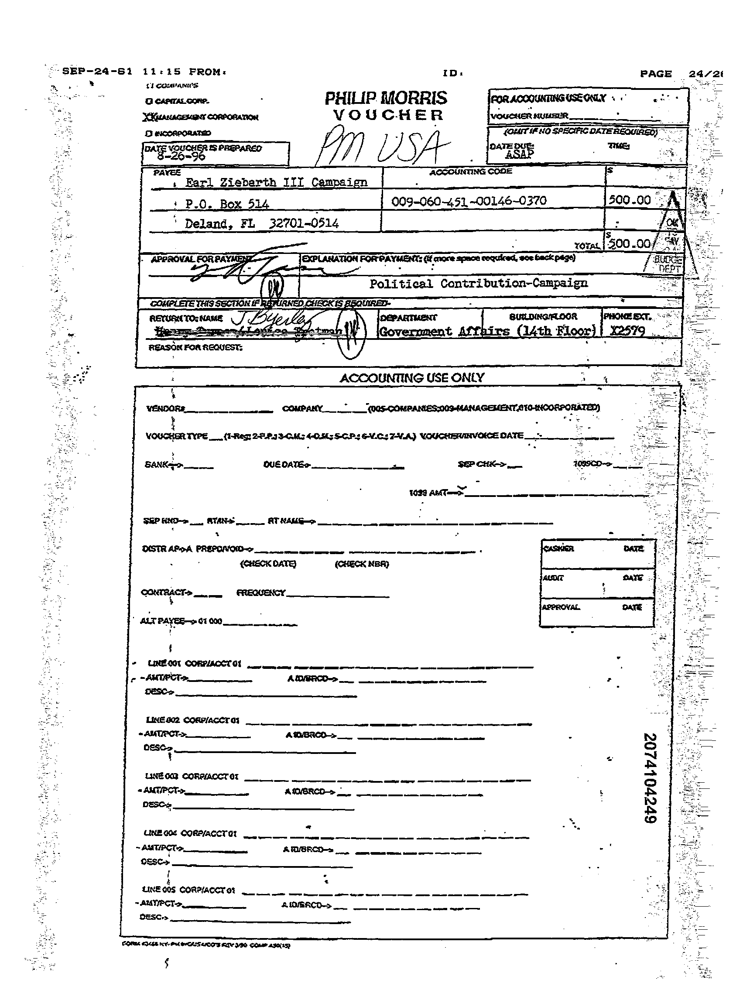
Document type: Invoice